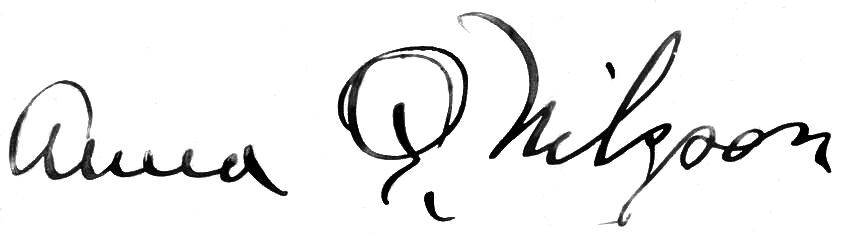
Signature of: anna q nilsson